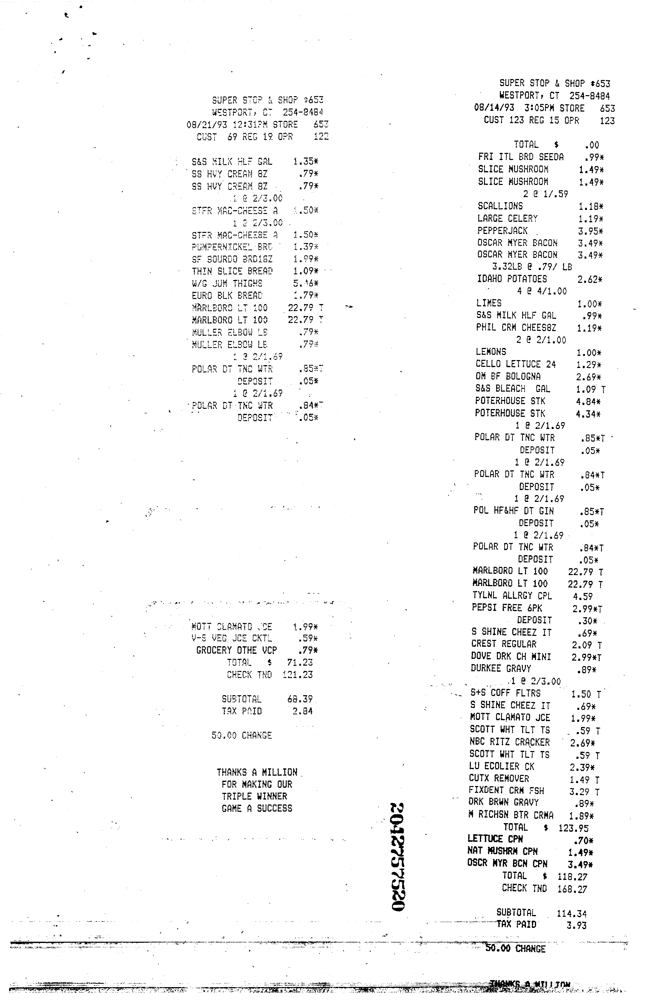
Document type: Invoice